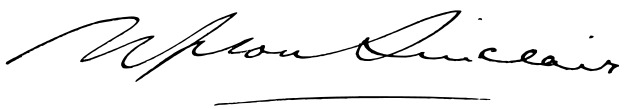
Signature of: upton sinclair